Question: Which state is mentioned in the document?
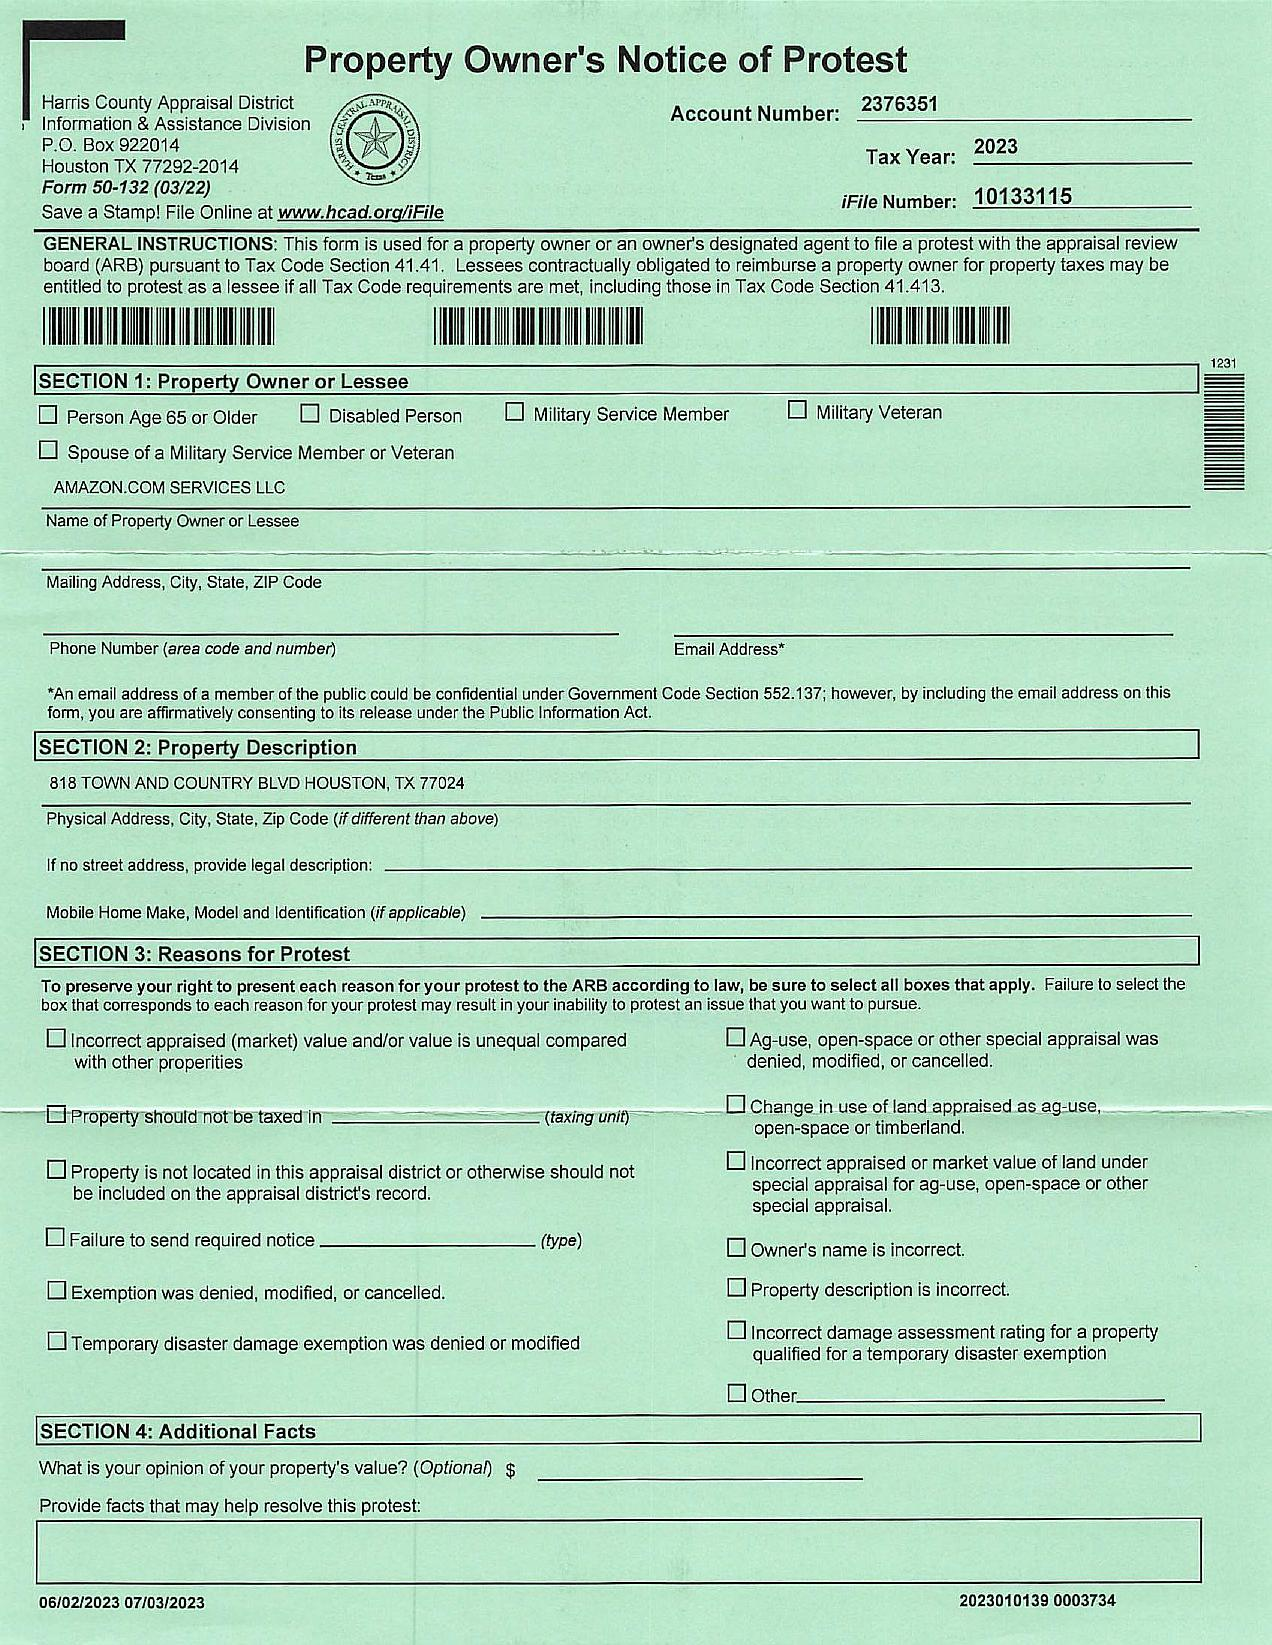
Answer: "TX"